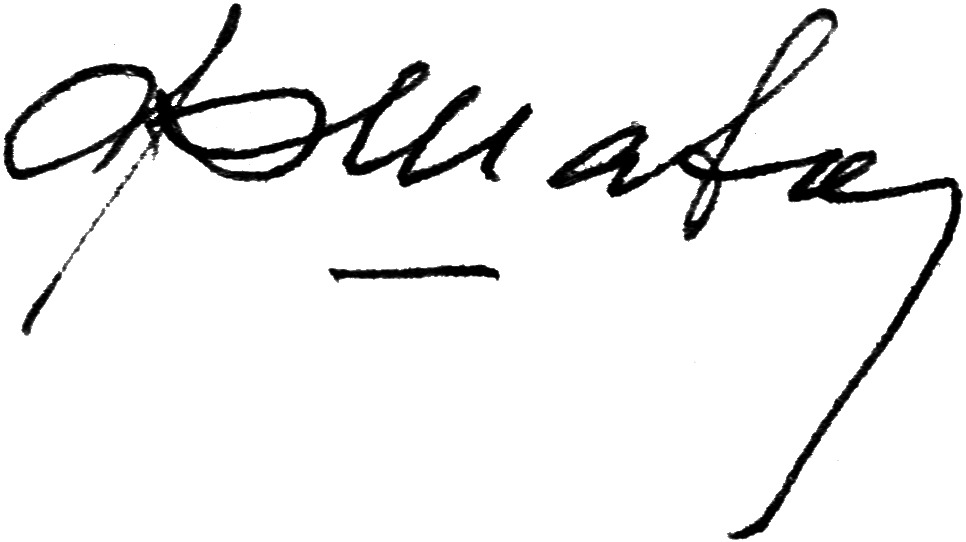
Signature of: feliks shakhov